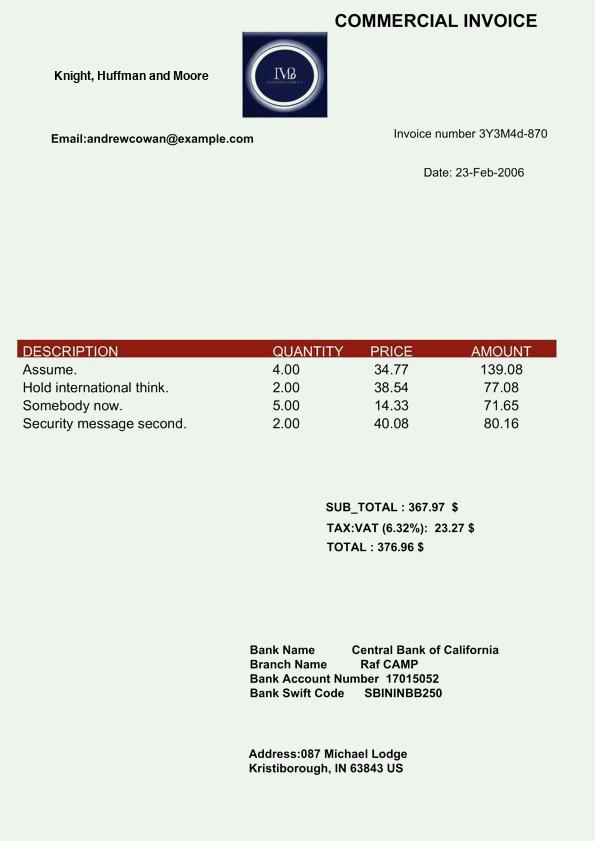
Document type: Invoice